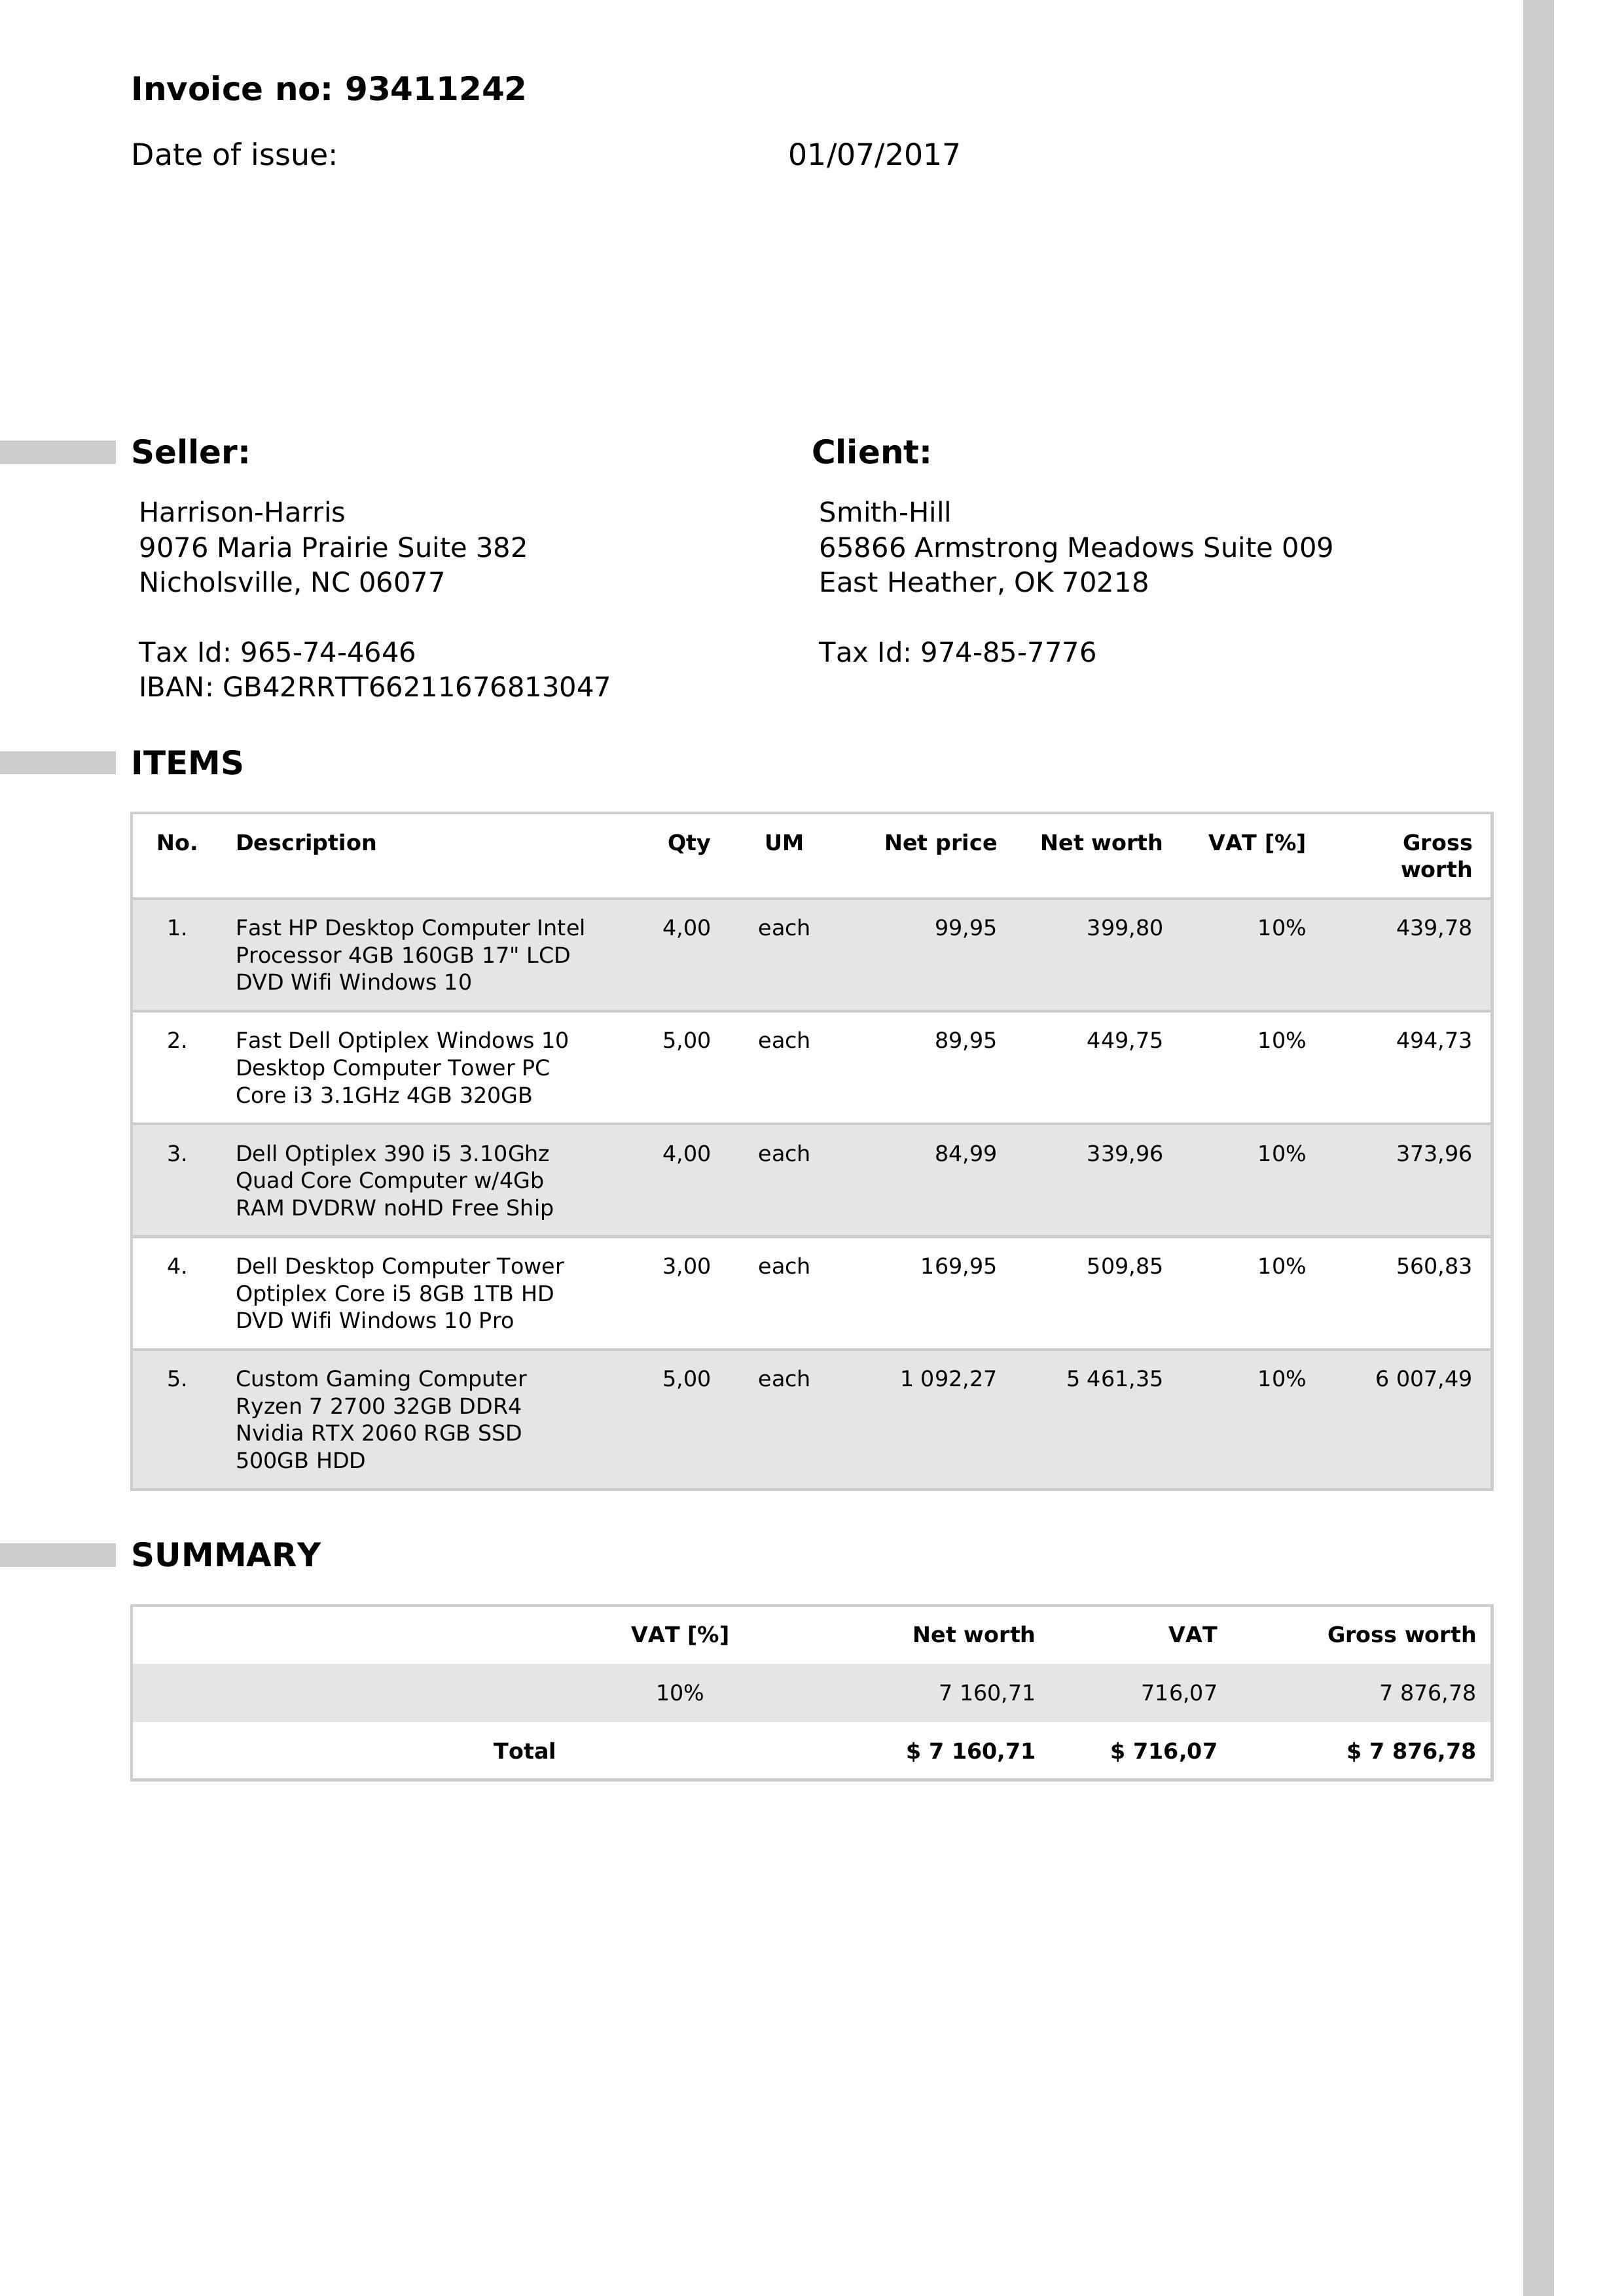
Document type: Invoice